Question: How is the property described in the document?
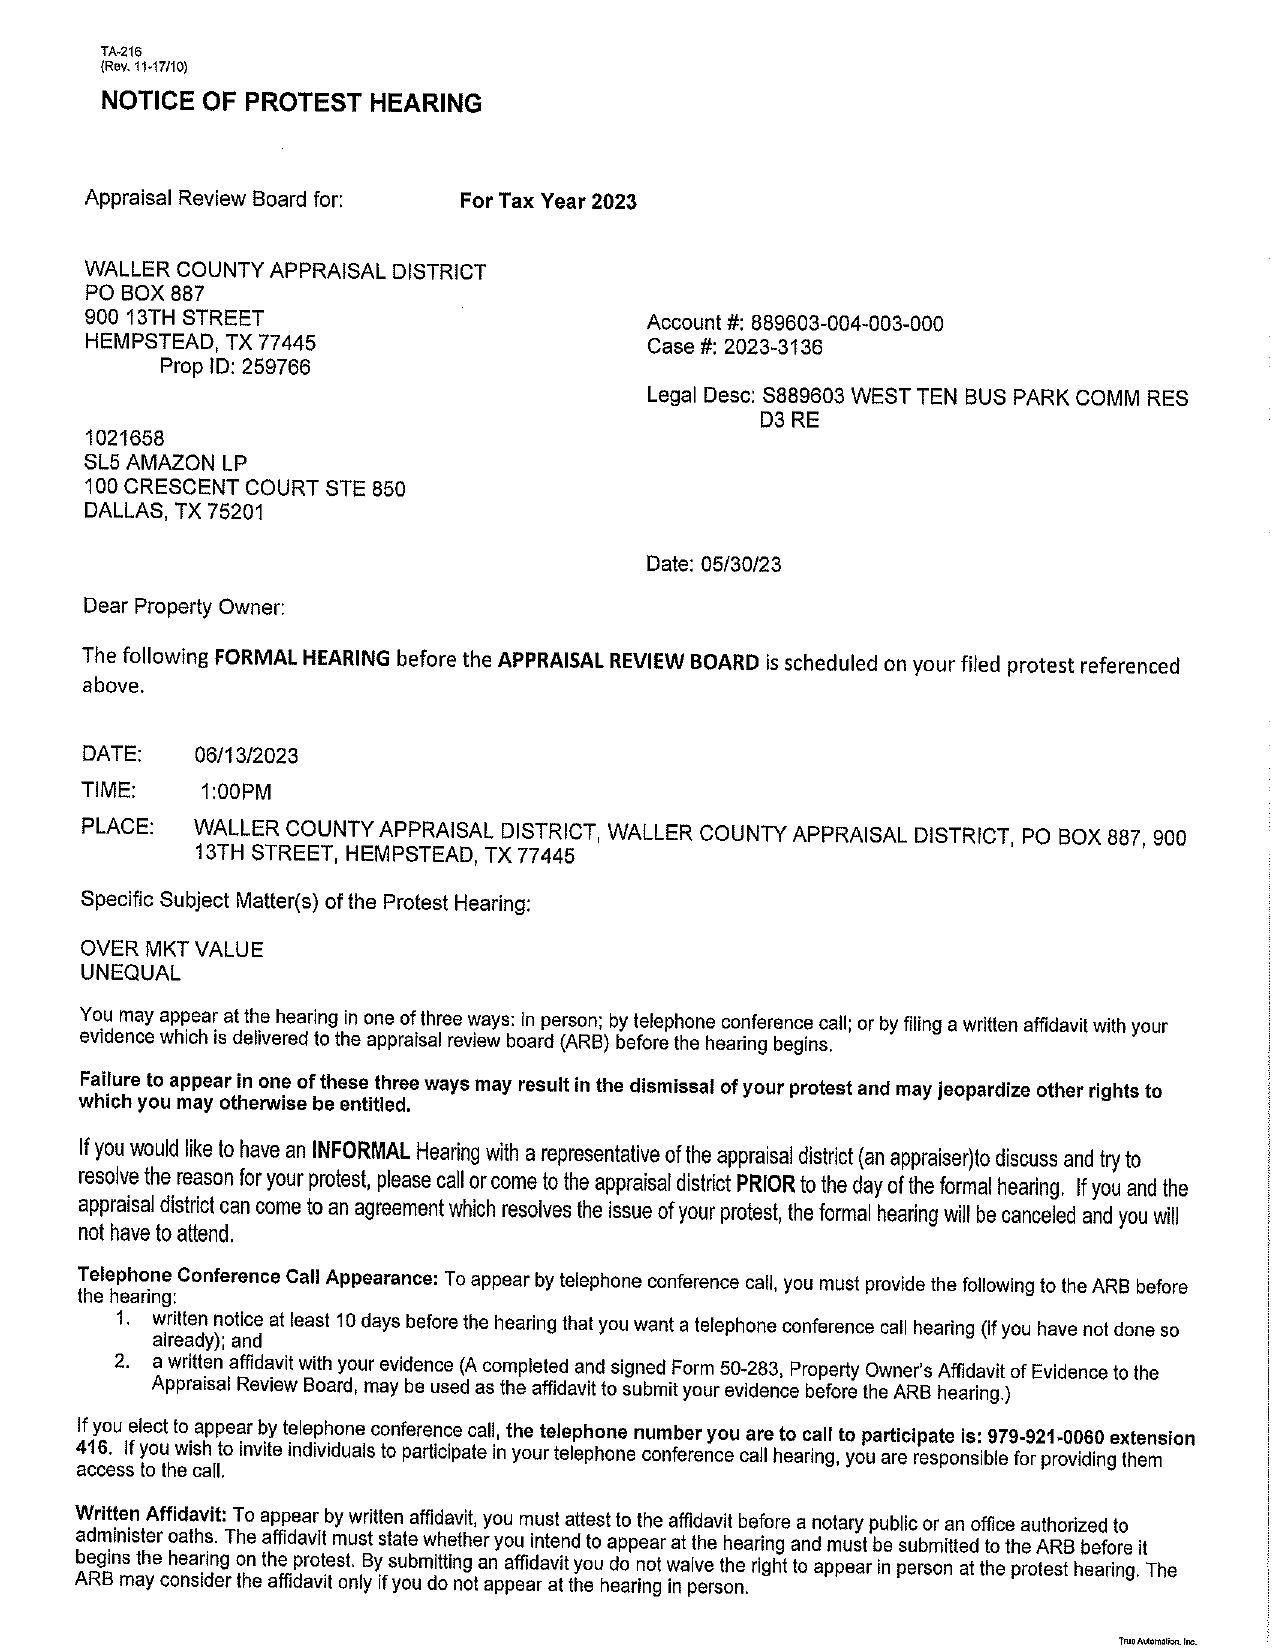
Answer: "WEST TEN BUS PARK COMM RES D3 RE"